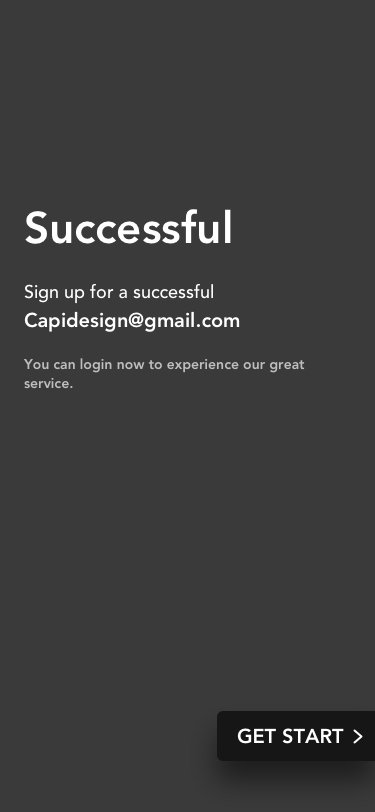
Text in this UI design:
Sign up for a successful Capidesign@gmail.com
You can login now to experience our great service.
Successful
GET START